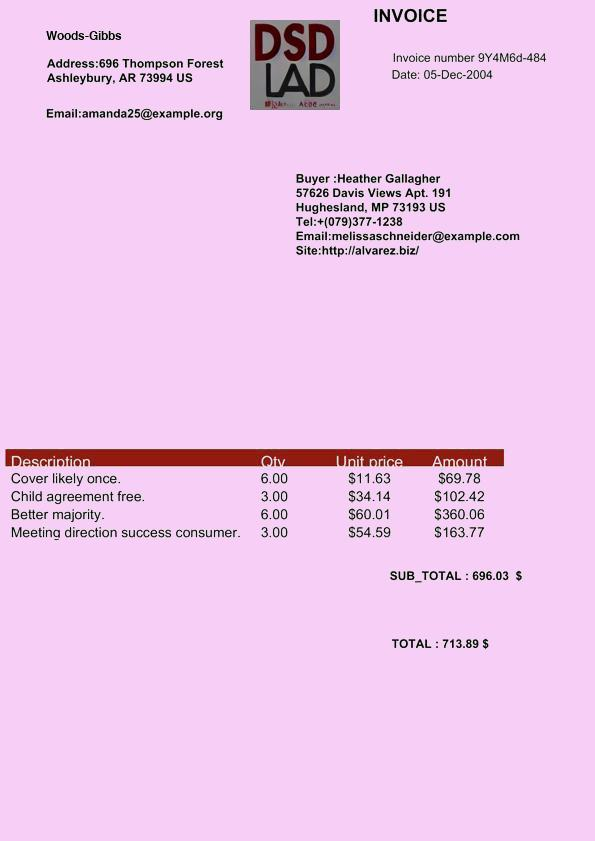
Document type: Invoice